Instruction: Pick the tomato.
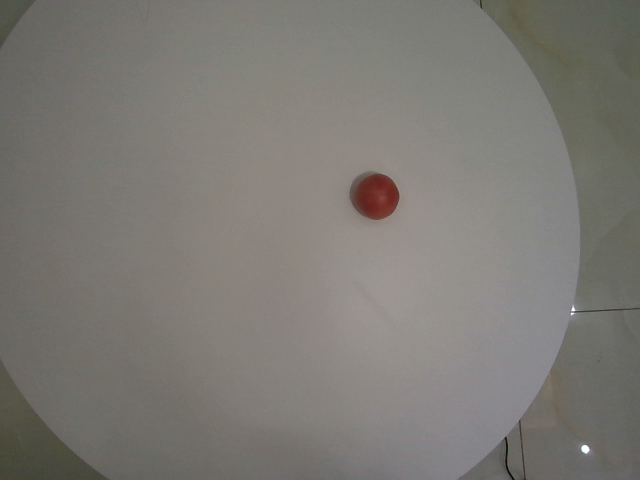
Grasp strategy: vertical